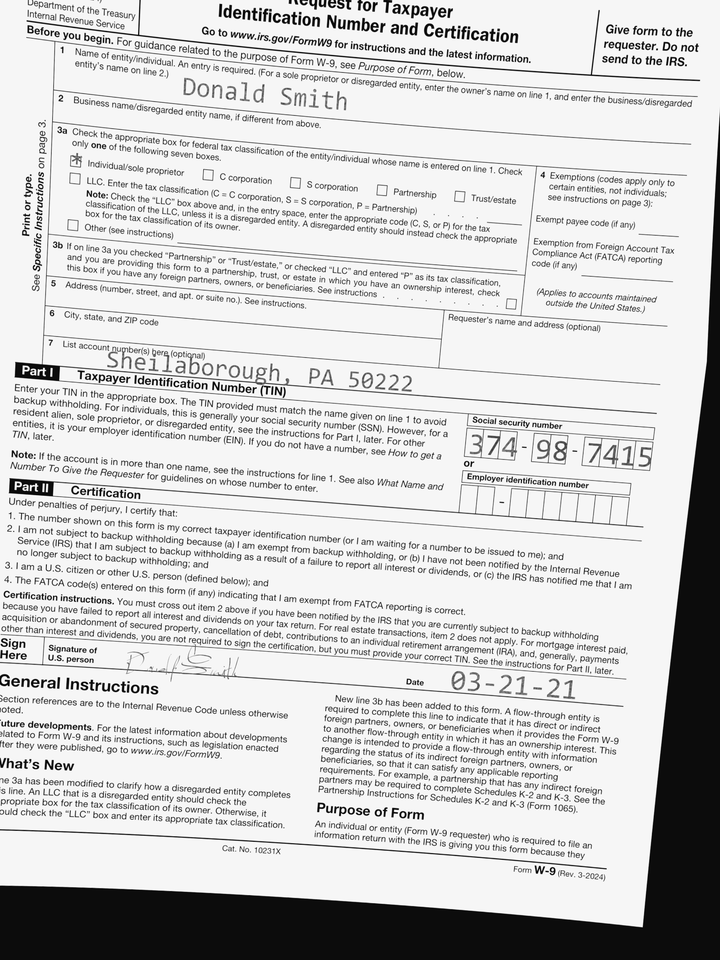
adr2: Sheilaborough, PA 50222
cbx: yes
ssn: 374987415
enm: Donald Smith
sdt: 03-21-21